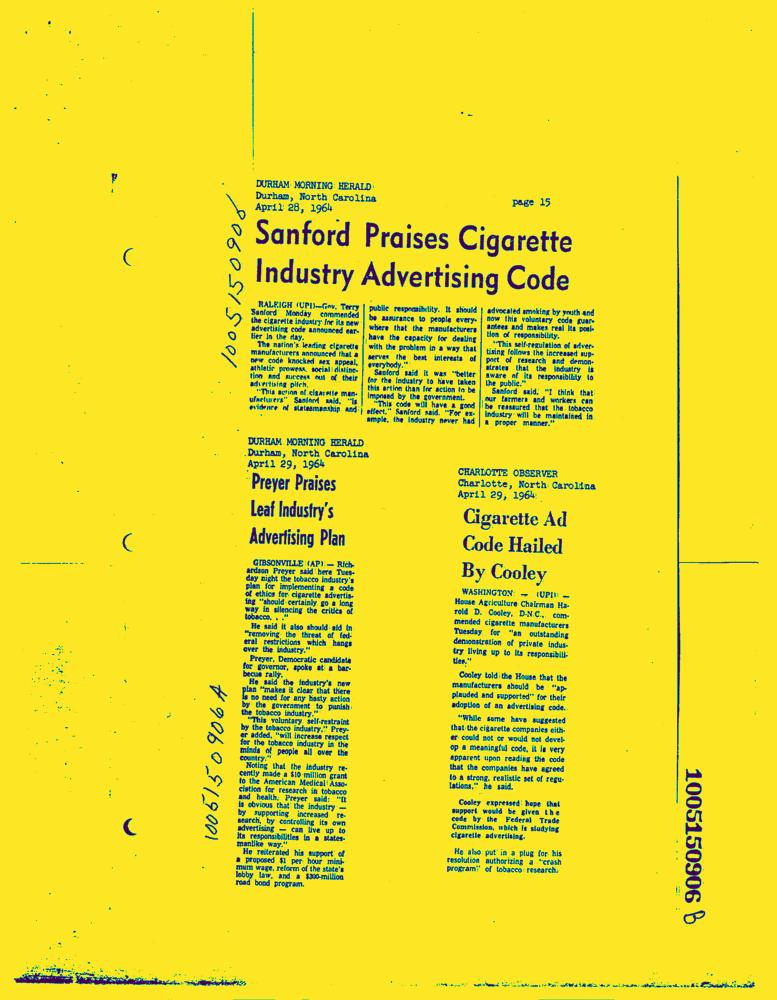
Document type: News-Article